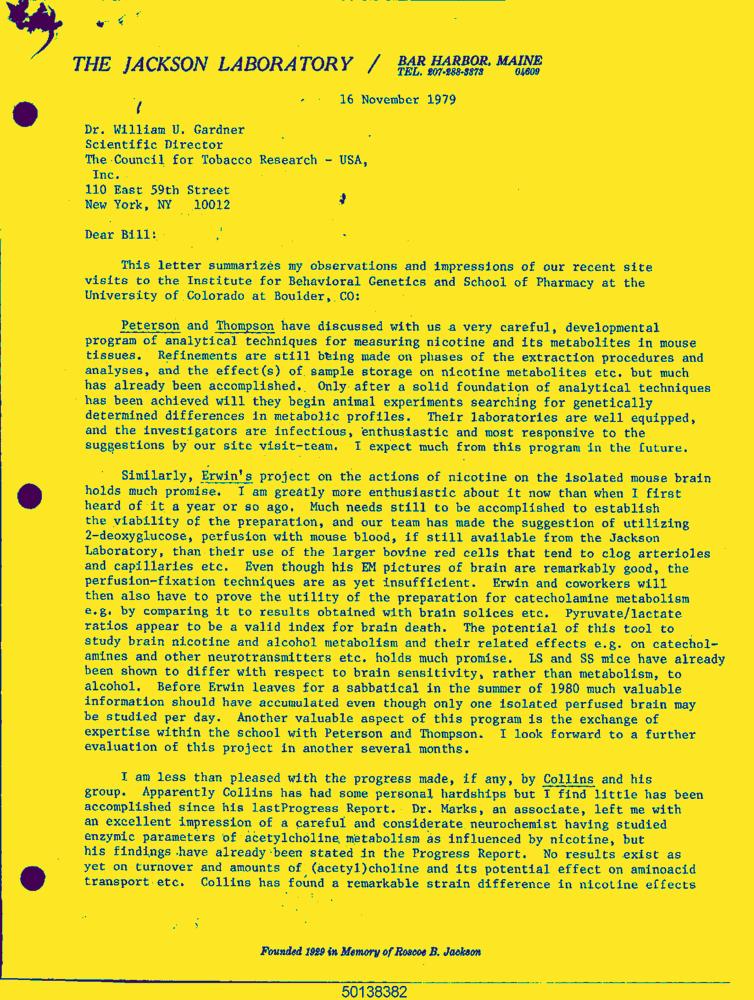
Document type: Letter-Doc